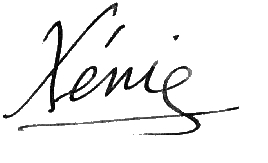
Signature of: princess xenia of montenegro